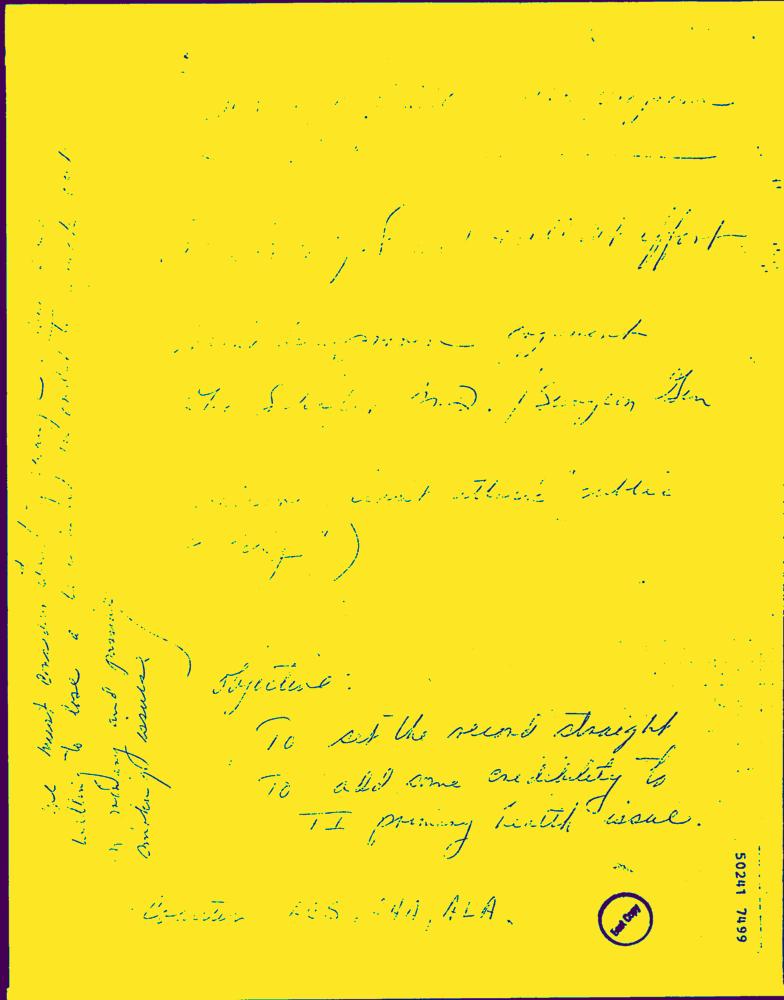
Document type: Hand-Written